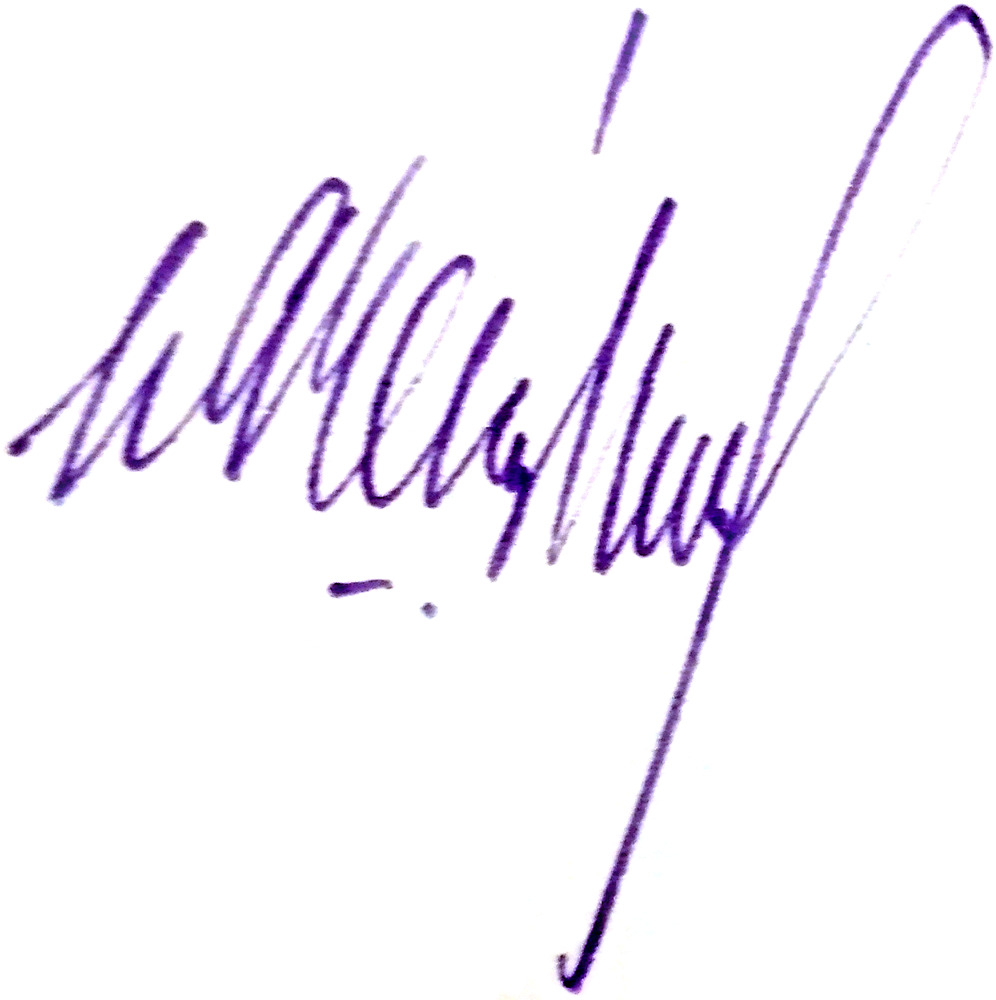
Signature of: leonid yachenin